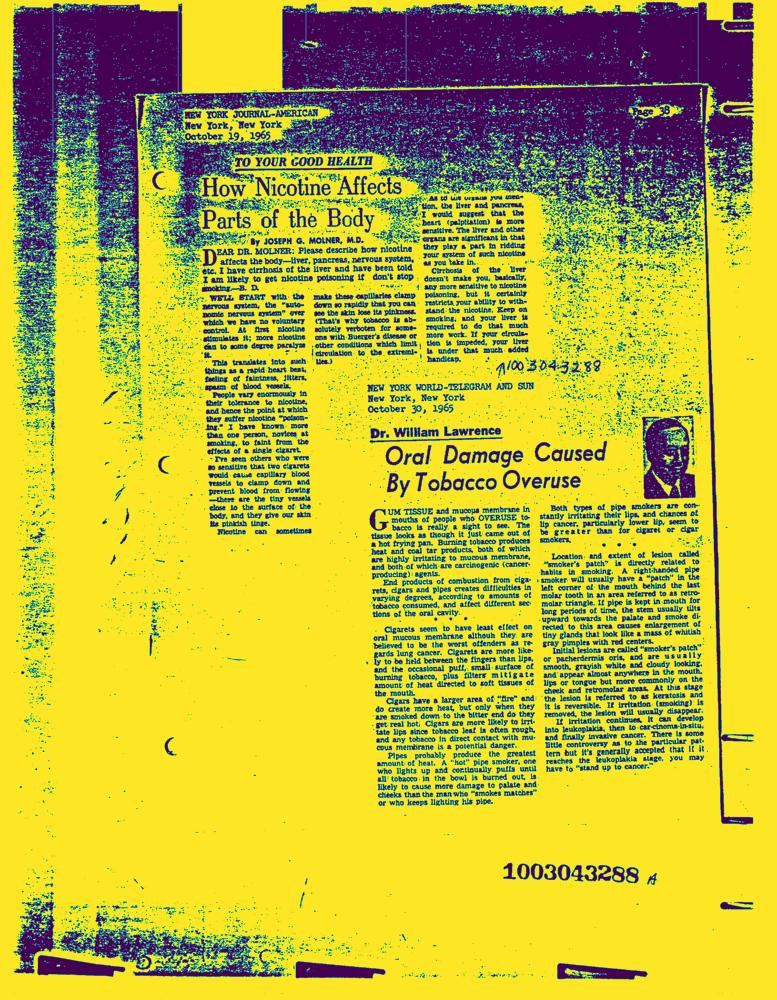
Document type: News-Article